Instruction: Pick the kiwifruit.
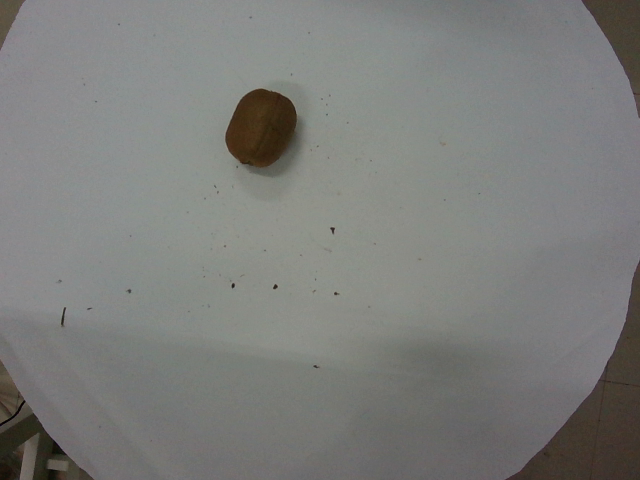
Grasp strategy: vertical